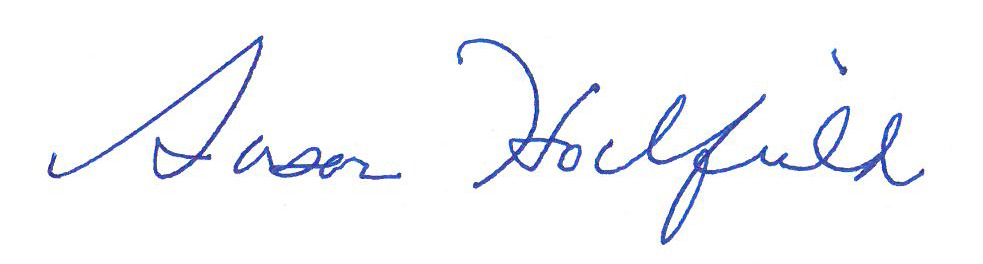
Signature of: susan hockfield